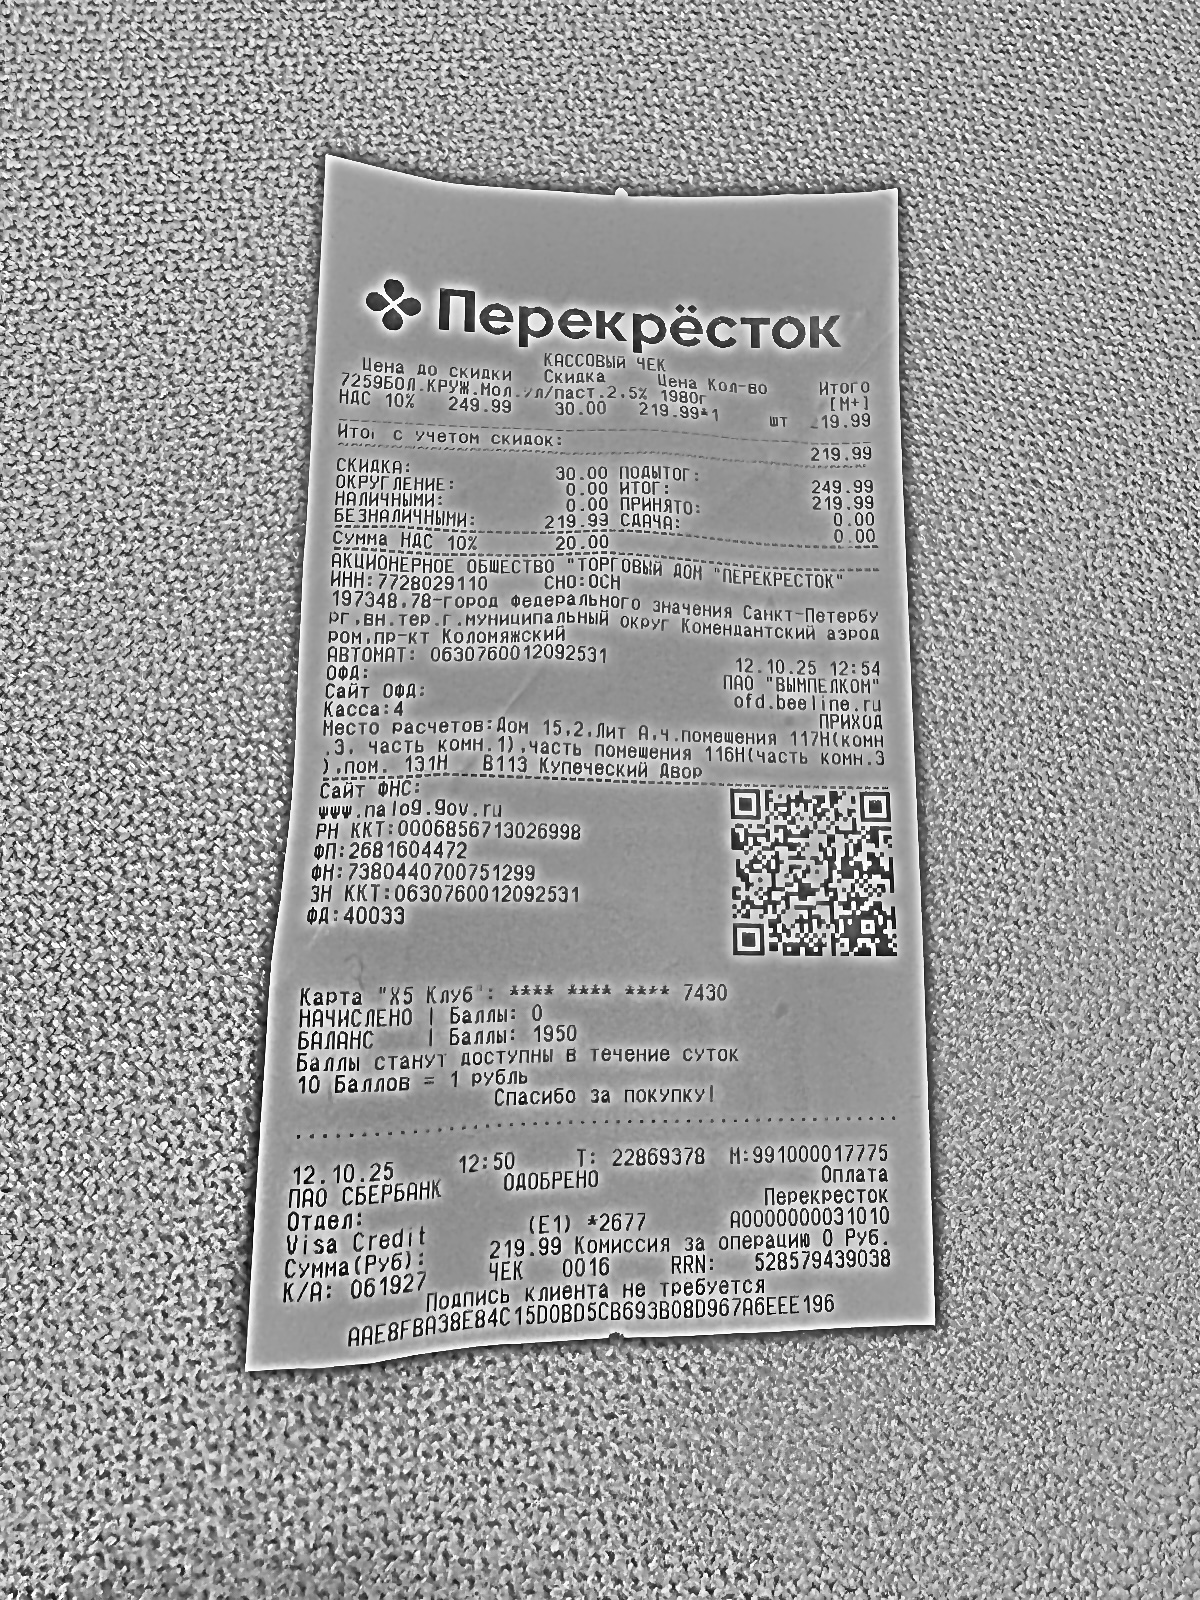
Продавец: АКЦИОНЕРНОЕ ОБЩЕСТВО "ТОРГОВЫЙ ДОМ" ПЕРЕКРЕСТОК
ИНН: 7728029110
Дата: 12.10.25
Товары: 725БОЛ.КРУЖ.Мол.ул/паст.2.5% 1980г
Количество: 1
Цена: 249.99
Сумма: 219.99
Итого: 219.99